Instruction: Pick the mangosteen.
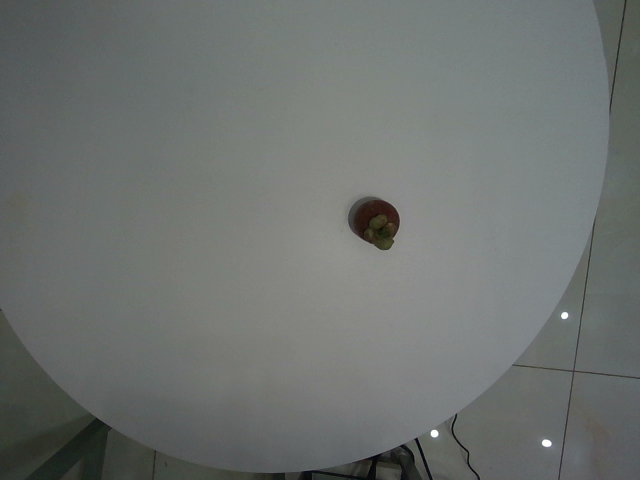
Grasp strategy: vertical